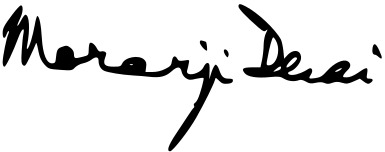
Signature of: morarji desai